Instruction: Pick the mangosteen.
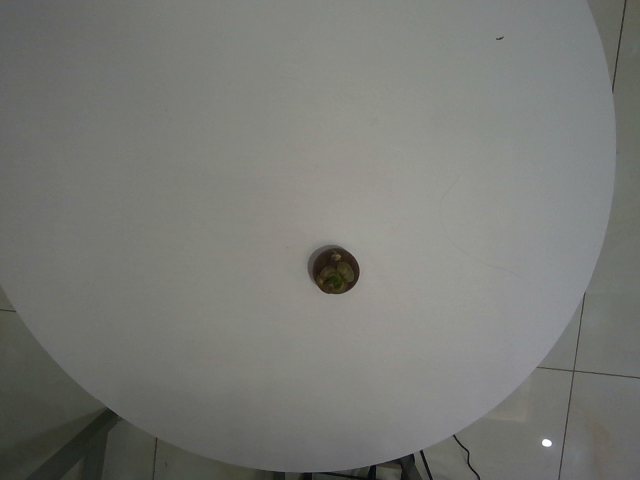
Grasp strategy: vertical